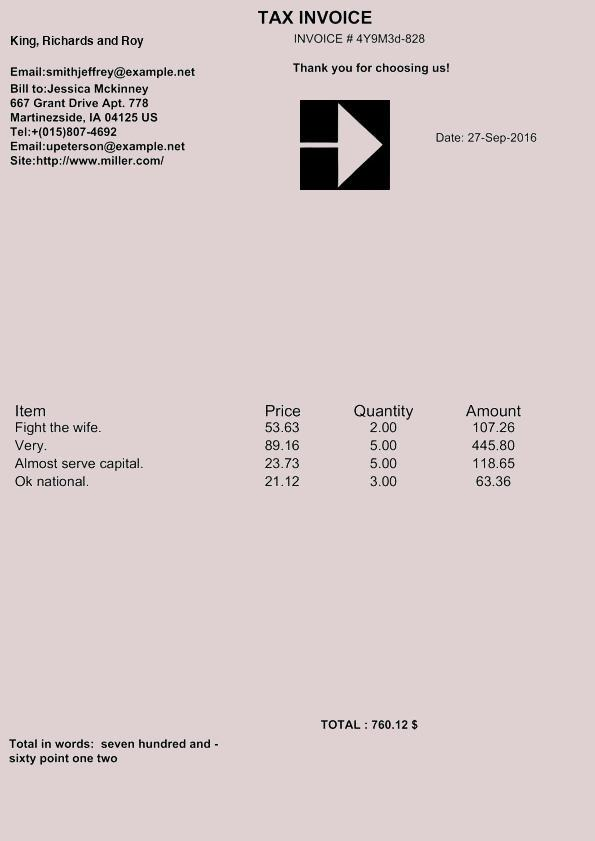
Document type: Invoice